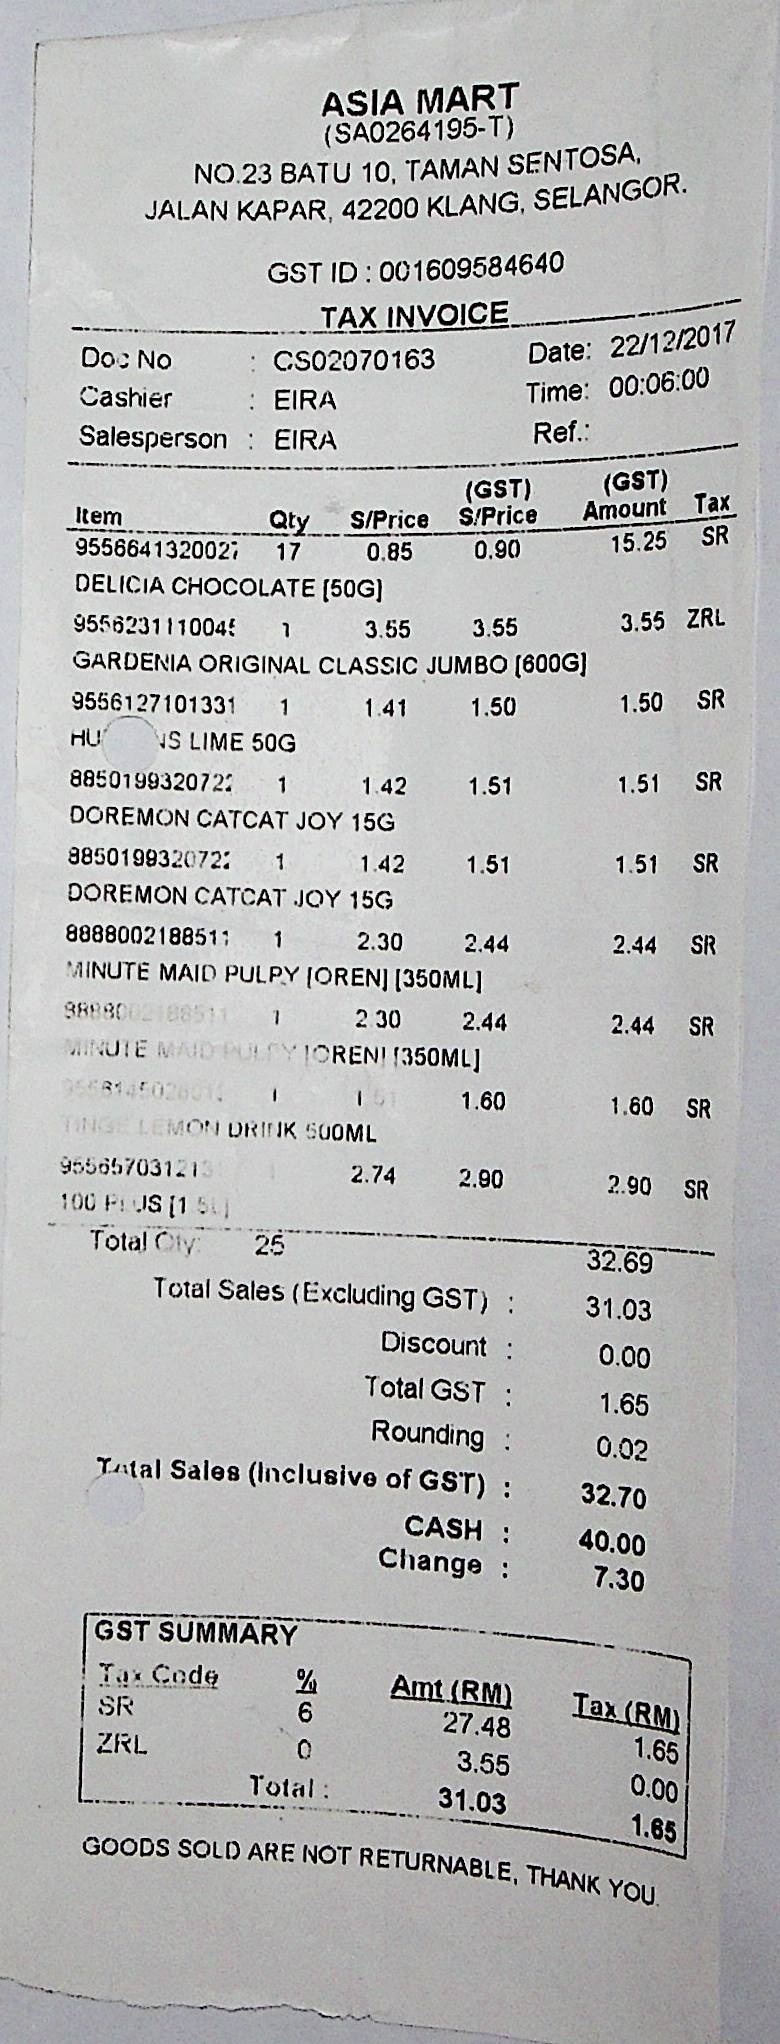
ASIA MART
(SA0264195-T)
NO.23 BATU 10, TAMAN SENTOSA,
JALAN KAPAR, 42200 KLANG, SELANGOR.
GST ID : 001609584640
TAX INVOICE
DOC NO
: CS02070163
DATE: 22/12/2017
CASHIER
: EIRA
TIME: 00:06:00
SALESPERSON : EIRA
S LIME 50G
REF.:
ITEM
QTY
S/PRICE
(GST)
(GST)
S/PRICE
AMOUNT
TAX
9556641320027
17
0.85
0.90
15.25
SR
DELICIA CHOCOLATE [50G]
9556231110045
1
3.55
3.55
3.55
ZRL
GARDENIA ORIGINAL CLASSIC JUMBO [600G]
9556127101331
1
1.41
1.50
1.50
SR
HU
8850199320722
1
1.42
1.51
1.51
SR
DOREMON CATCAT JOY 15G
8850199320722
1
1.42
1.51
1.51
SR
DOREMON CATCAT JOY 15G
8888002188511
1
2.30
2.44
2.44
SR
MINUTE MAID PULPY [OREN] [350ML]
8888002188511
1
2.30
2.44
2.44
SR
MINUTE MAID PULPY [OREN] [350ML]
9556145026
1
1.51
1.60
1.60
SR
TINGE LEMON DRINK 500ML
955657031213
2.74
2.90
2.90
SR
100 PLUS [1.50]
TOTAL QTY:
25
32.69
TOTAL SALES (EXCLUDING GST) :
31.03
DISCOUNT :
0.00
TOTAL GST :
1.65
ROUNDING :
0.02
TOTAL SALES (INCLUSIVE OF GST) :
32.70
CASH :
40.00
CHANGE :
7.30
GST SUMMARY
TAX CODE
%
AMT (RM)
TAX (RM)
SR
ZRL
6
0
27.48
3.55
1.65
0.00
1.65
TOTAL :
31.03
GOODS SOLD ARE NOT RETURNABLE, THANK YOU.